Question: Which state is mentioned in the document?
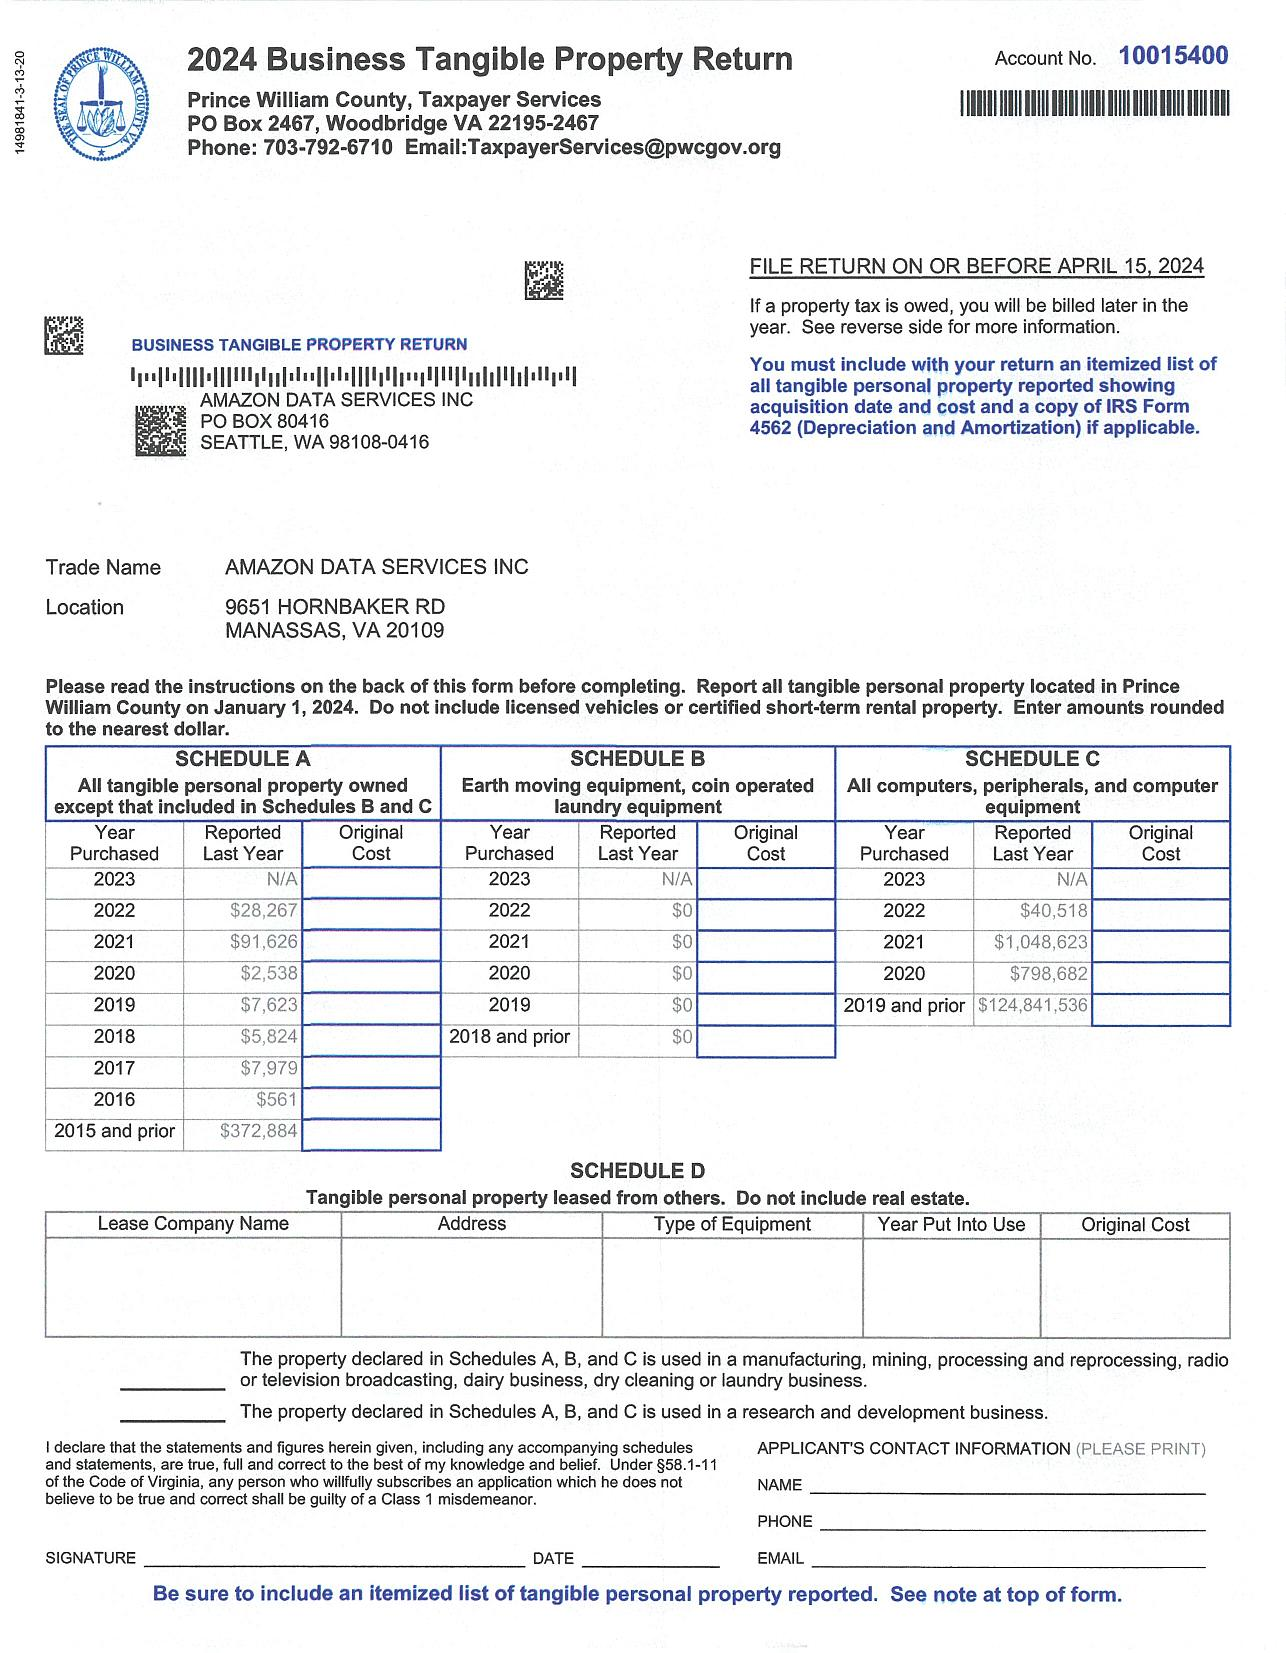
Answer: "VA"